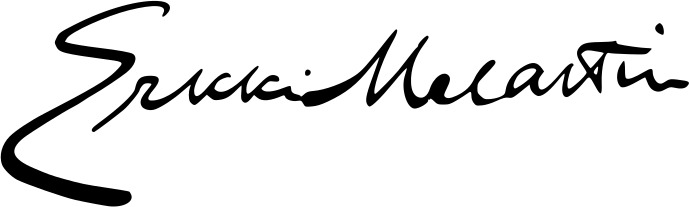
Signature of: erkki melartin